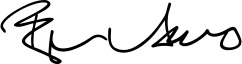
Signature of: björn ulvaeus